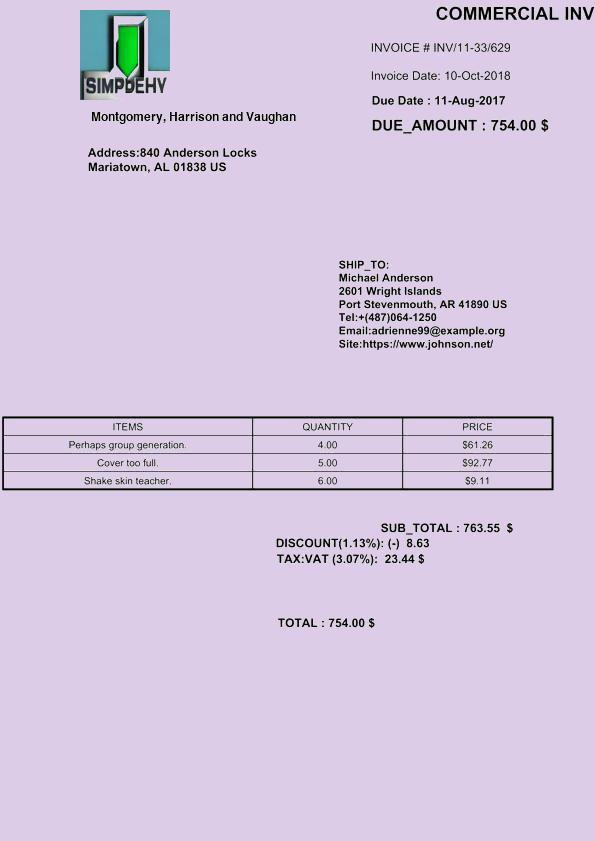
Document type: Invoice